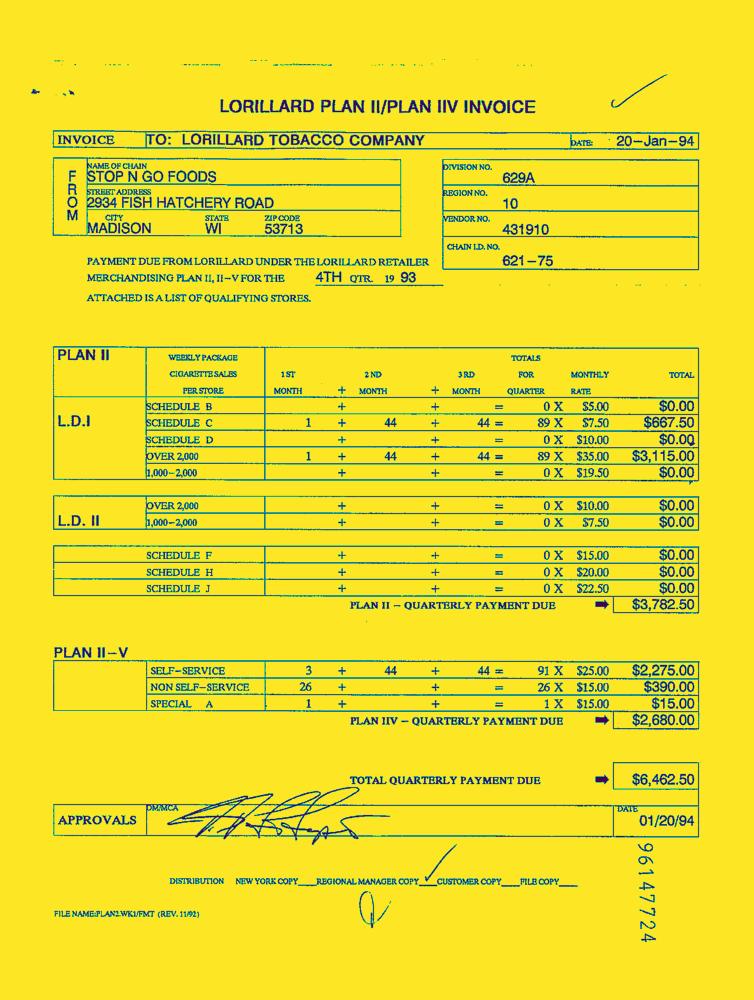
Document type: Invoice-Doc